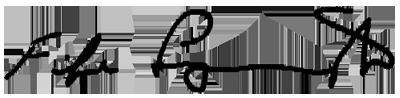
Signature of: fife symington